Question: By what date must an appeal be filed according to the document?
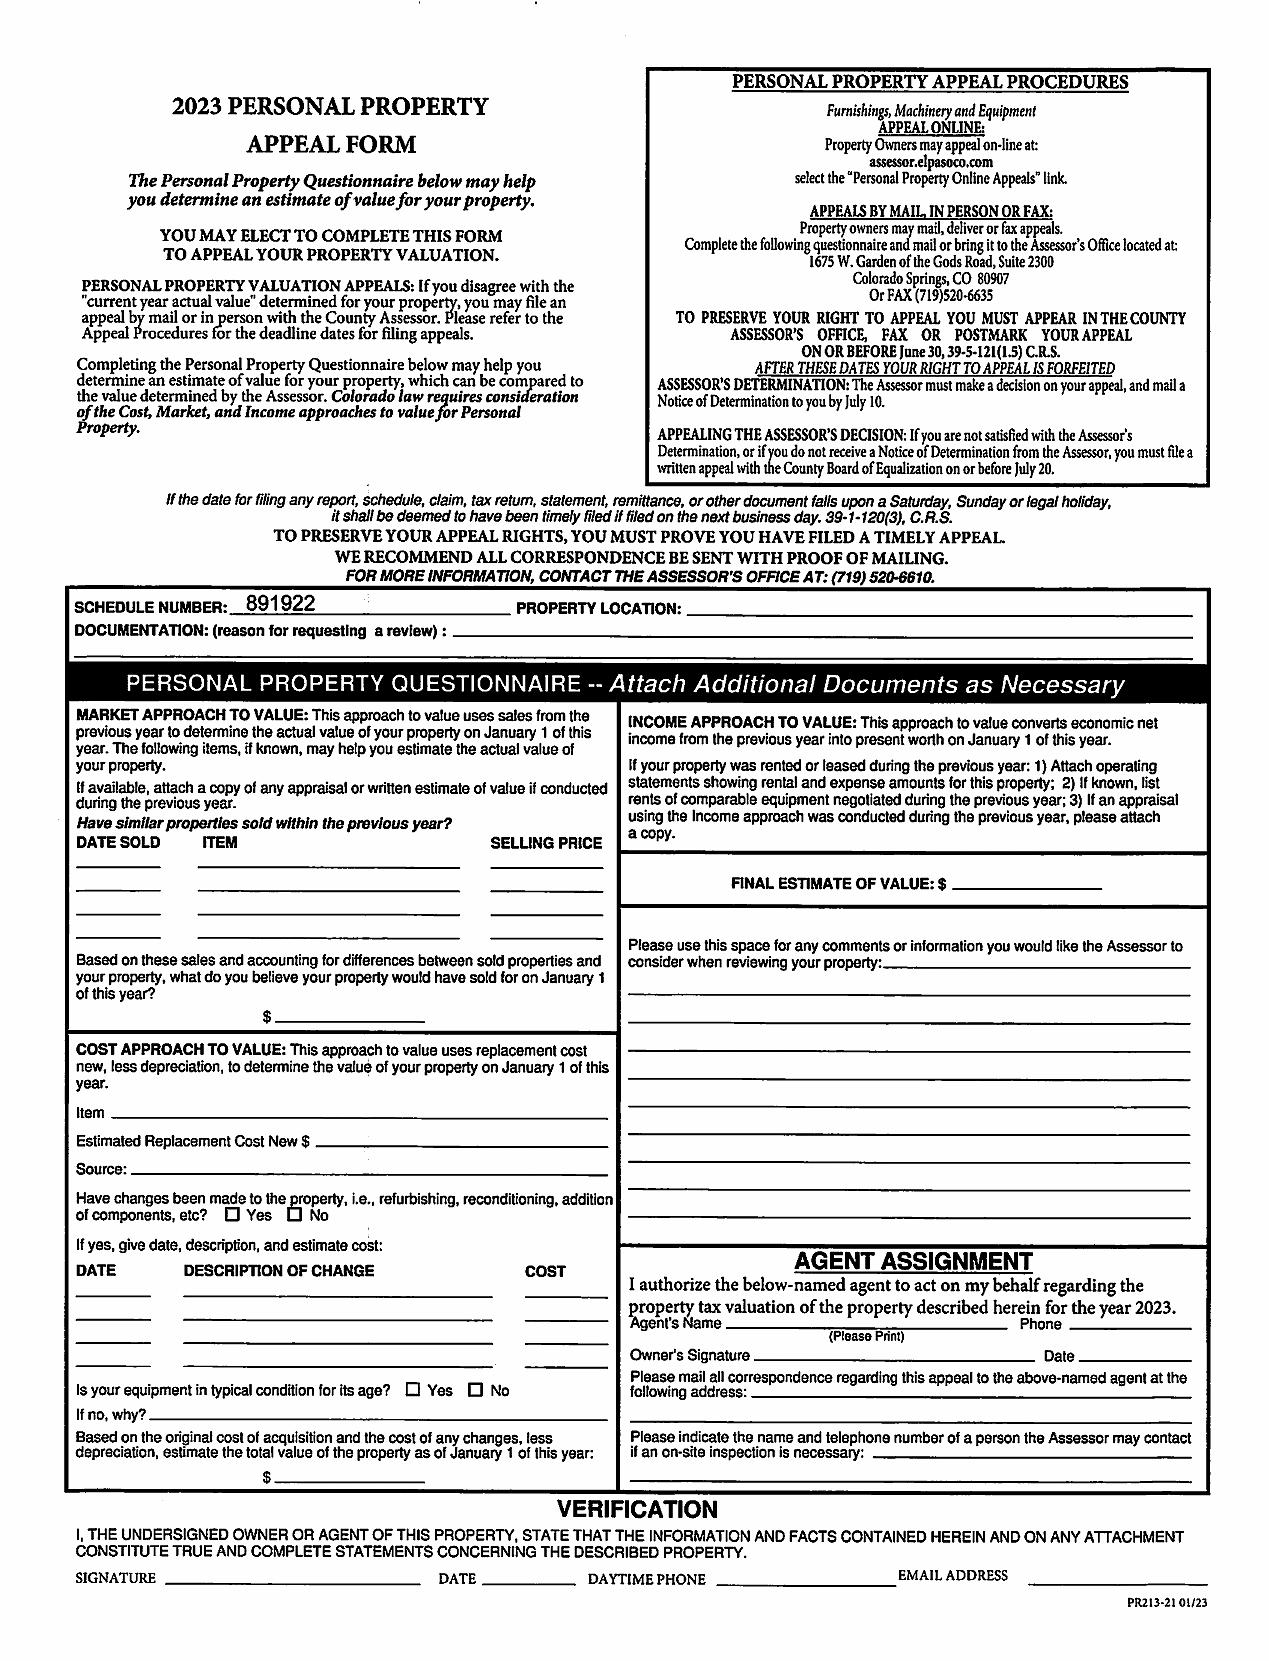
Answer: "30-Jun-23"